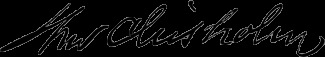
Signature of: william chisholm